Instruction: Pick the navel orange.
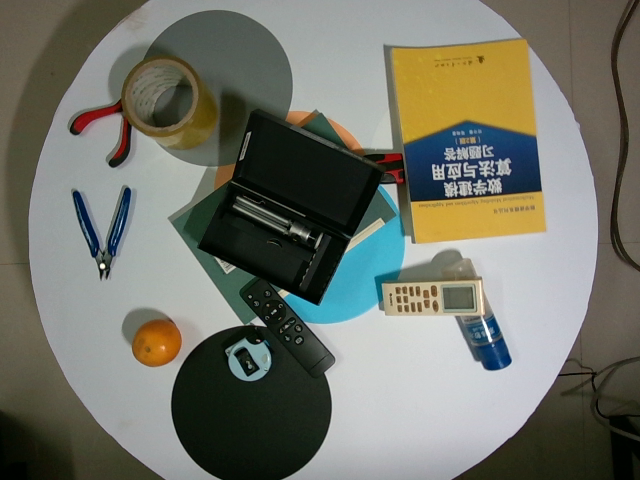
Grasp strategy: vertical